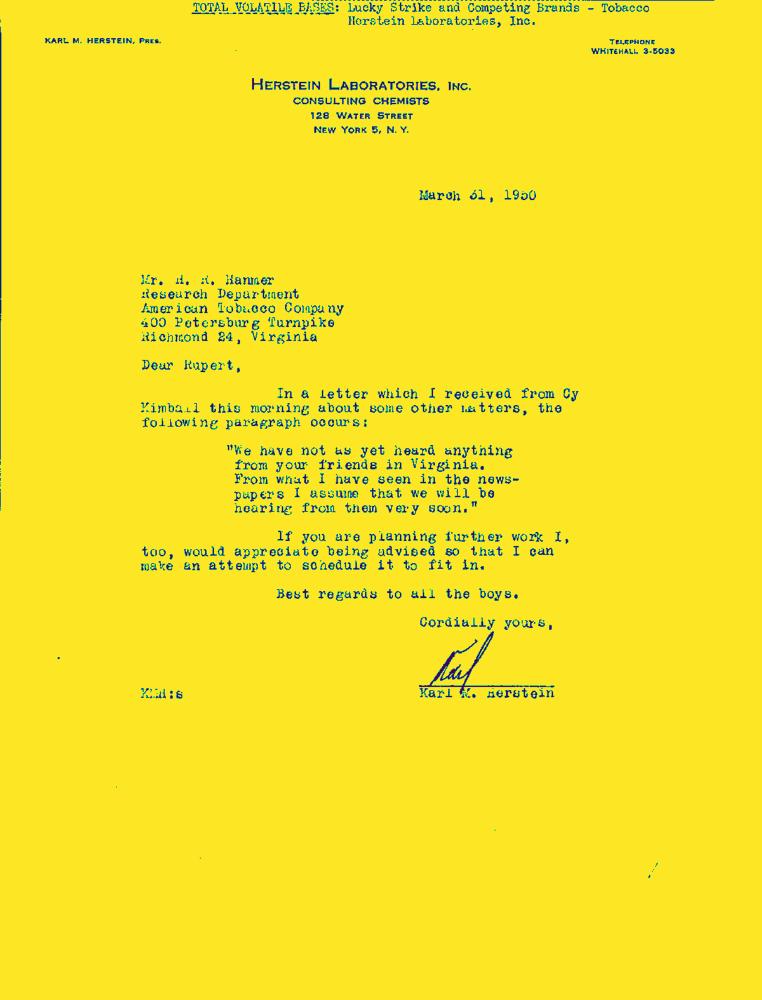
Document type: Letter-Doc